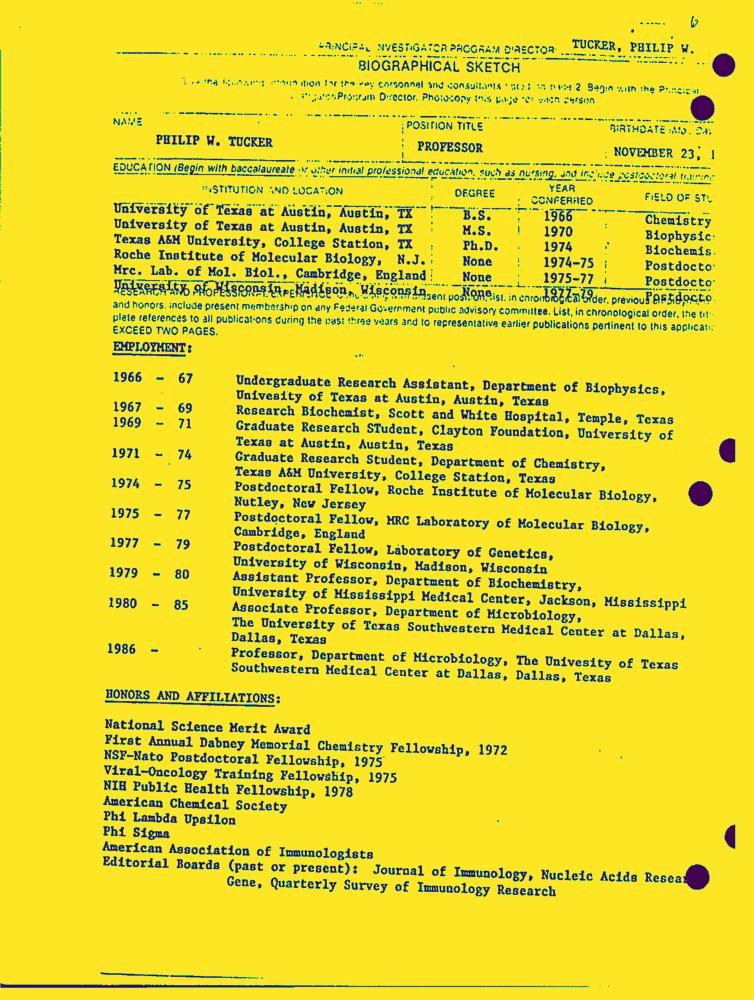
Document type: Resume-Doc